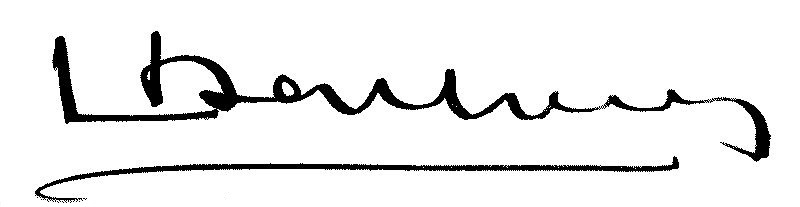
Signature of: louis deschizeaux